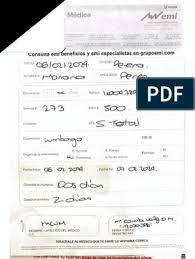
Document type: Invoice